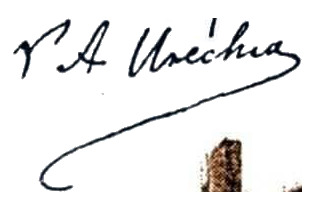
Signature of: v a urechia